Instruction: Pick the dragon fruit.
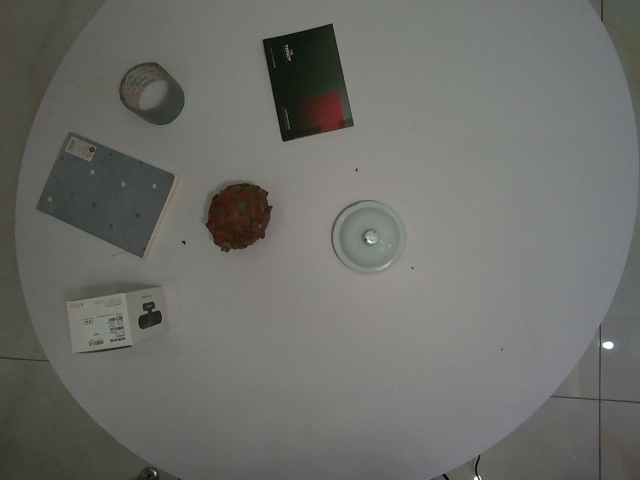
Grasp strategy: vertical